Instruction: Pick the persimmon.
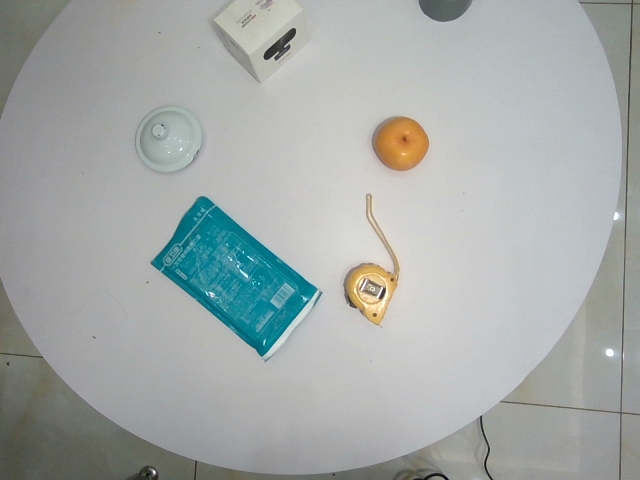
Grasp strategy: vertical